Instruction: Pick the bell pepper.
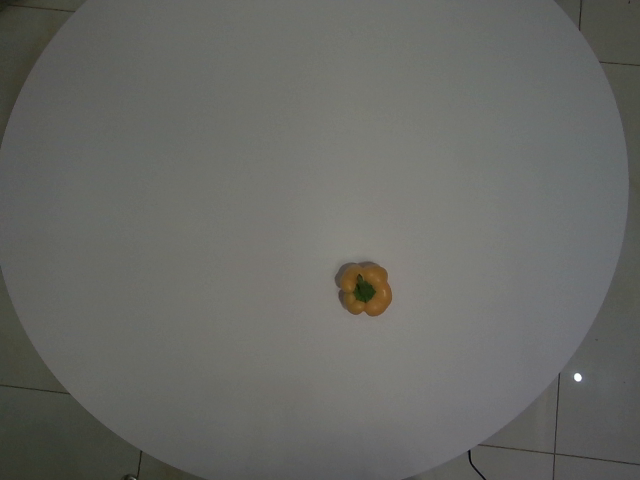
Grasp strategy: vertical